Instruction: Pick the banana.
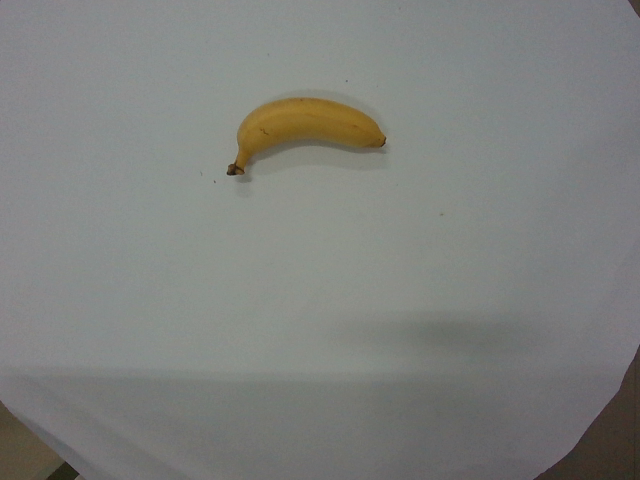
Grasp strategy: vertical